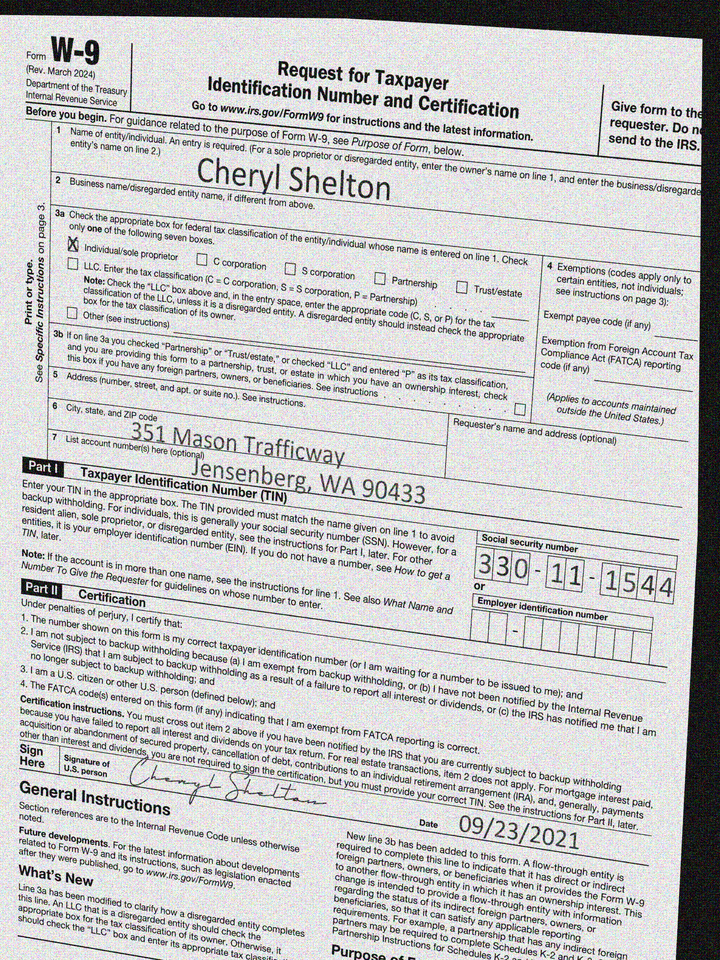
adr1: 351 Mason Trafficway
adr2: Jensenberg, WA 90433
cbx: yes
ssn: 330111544
enm: Cheryl Shelton
sdt: 09/23/2021